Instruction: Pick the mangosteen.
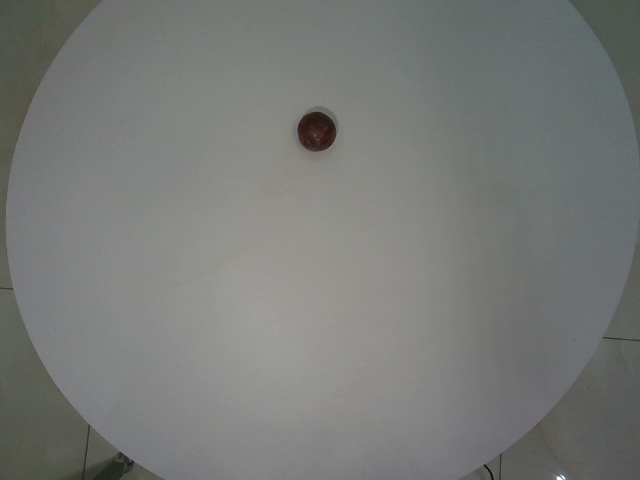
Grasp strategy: vertical